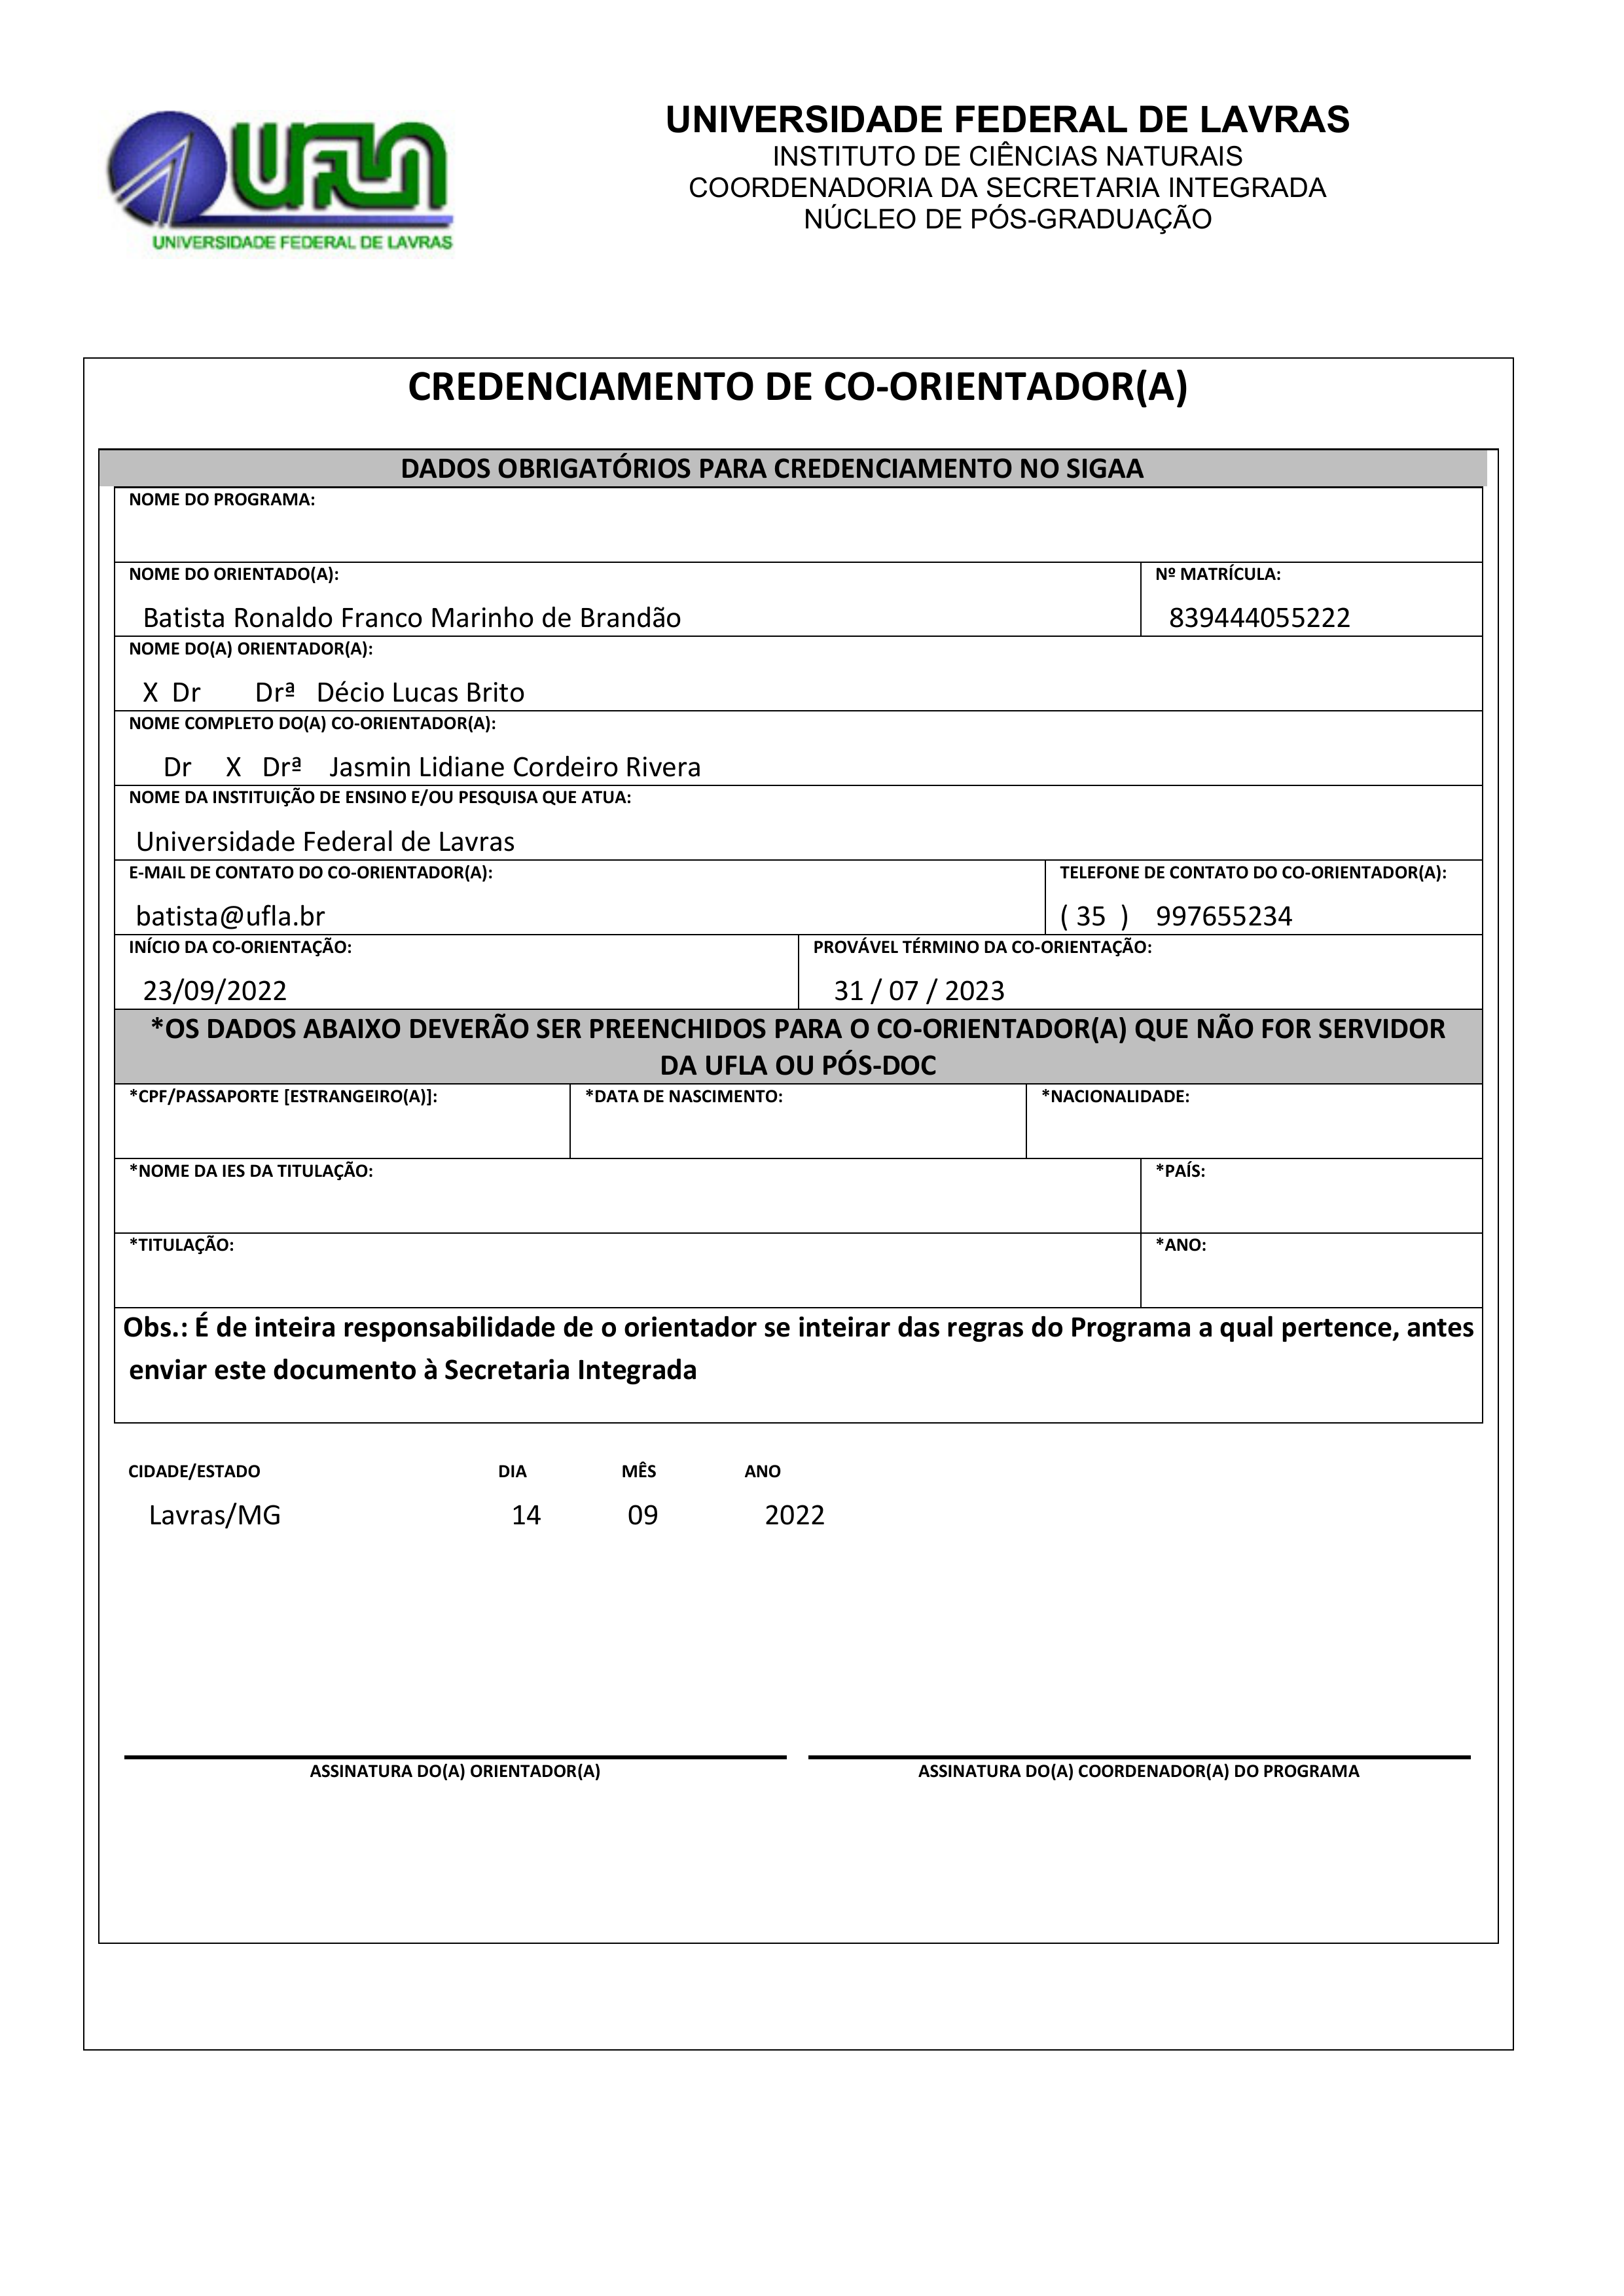
UNIVERSIDADE FEDERAL DE LAVRAS
UFLA
INSTITUTO DE CIÊNCIAS NATURAIS
COORDENADORIA DA SECRETARIA INTEGRADA
NÚCLEO DE PÓS-GRADUAÇÃO
UNIVERSIDADE FEDERAL DE LAVRAS
CREDENCIAMENTO DE CO-ORIENTADOR(A)
DADOS OBRIGATÓRIOS PARA CREDENCIAMENTO NO SIGAA
NOME DO PROGRAMA:
Nº MATRÍCULA:
839444055222
NOME DO ORIENTADO(A):
Batista Ronaldo Franco Marinho de Brandão
NOME DO(A) ORIENTADOR(A):
Décio Lucas Brito
Drª
Dr
X
NOME COMPLETO DO(A) CO-ORIENTADOR(A):
Jasmin Lidiane Cordeiro Rivera
Drª
X
Dr
NOME DA INSTITUIÇÃO DE ENSINO E/OU PESQUISA QUE ATUA:
Universidade Federal de Lavras
E-MAIL DE CONTATO DO CO-ORIENTADOR(A):
batista@ufla.br
TELEFONE DE CONTATO DO CO-ORIENTADOR(A):
(35 ) 997655234
INÍCIO DA CO-ORIENTAÇÃO:
23/09/2022
PROVÁVEL TÉRMINO DA CO-ORIENTAÇÃO:
31/07/2023
*OS DADOS ABAIXO DEVERÃO SER PREENCHIDOS PARA O CO-ORIENTADOR(A) QUE NÃO FOR SERVIDOR DA UFLA OU PÓS-DOC
*CPF/PASSAPORTE [ESTRANGEIRO(A)
*DATA DE NASCIMENTO:
*NACIONALIDADE:
*NOME DA IES DA TITULAÇÃO:
*PAÍS:
*TITULAÇÃO:
*ANO:
Obs.: É de inteira responsabilidade de o orientador se inteirar das regras do Programa a qual pertence, antes enviar este documento à Secretaria Integrada
MÊS
09
CIDADE/ESTADO
Lavras/MG
DIA
14
ANO
2022
ASSINATURA DO(A) ORIENTADOR(A)
ASSINATURA DO(A) COORDENADOR(A) DO PROGRAMA